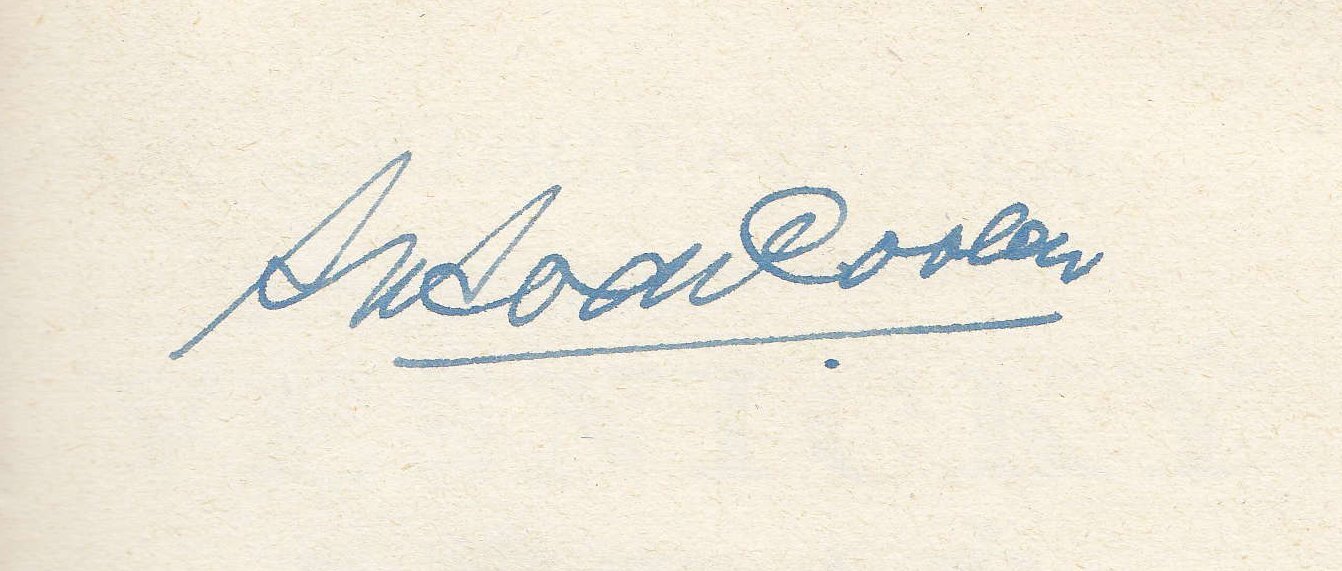
Signature of: antoon coolen